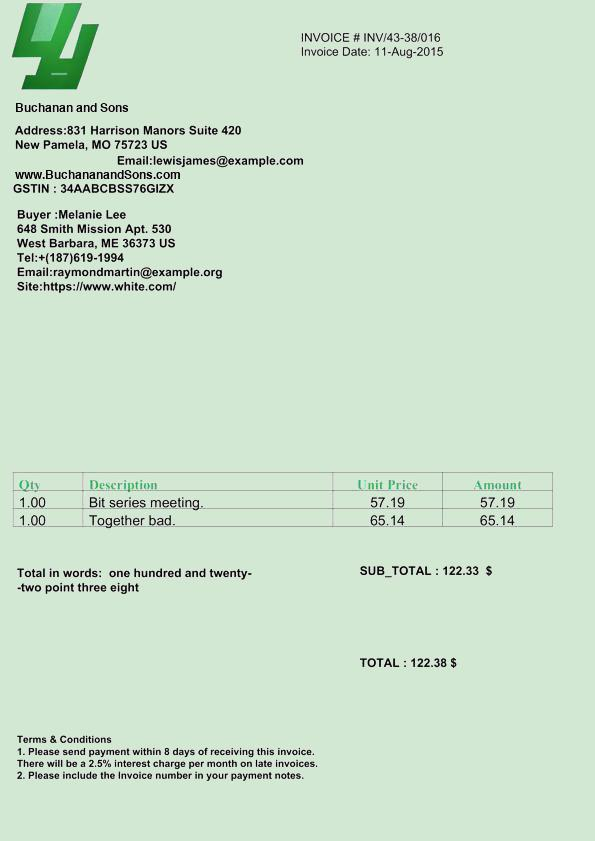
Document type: Invoice